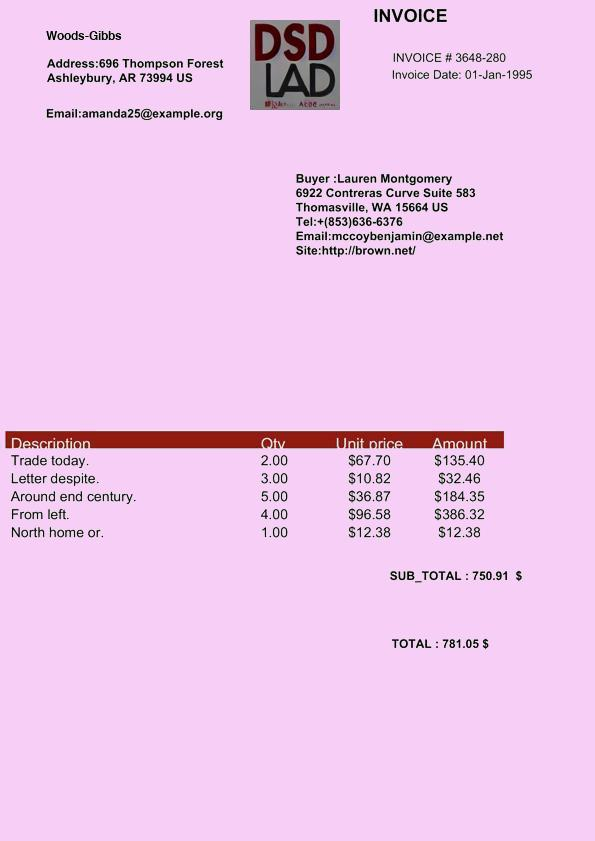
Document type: Invoice